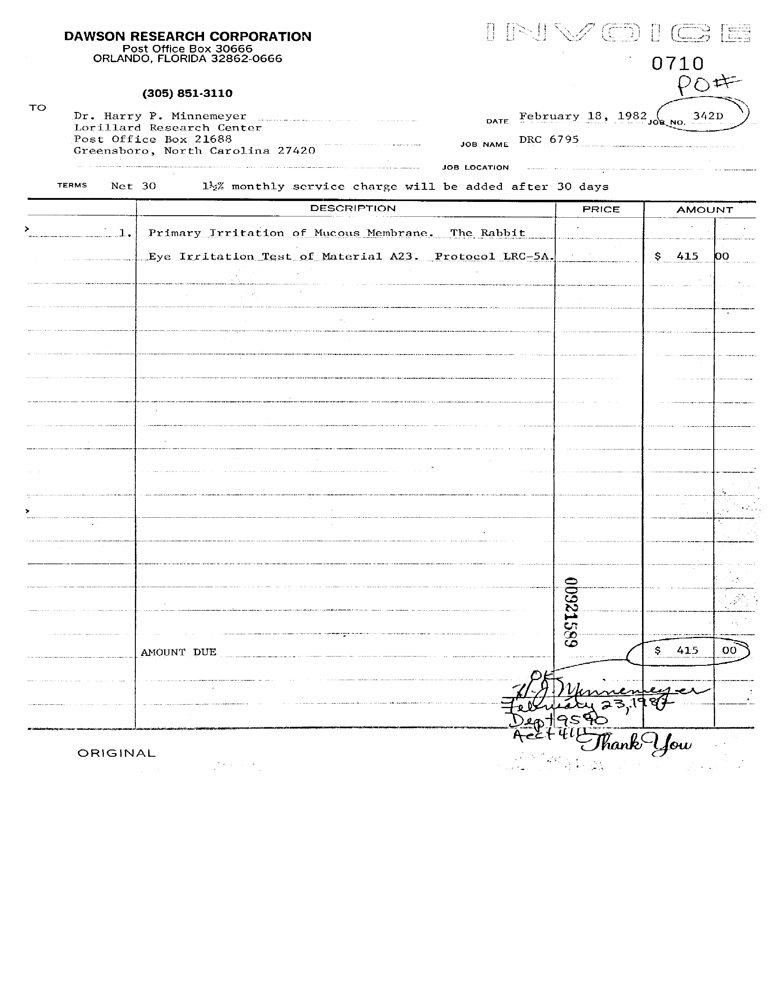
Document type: Invoice